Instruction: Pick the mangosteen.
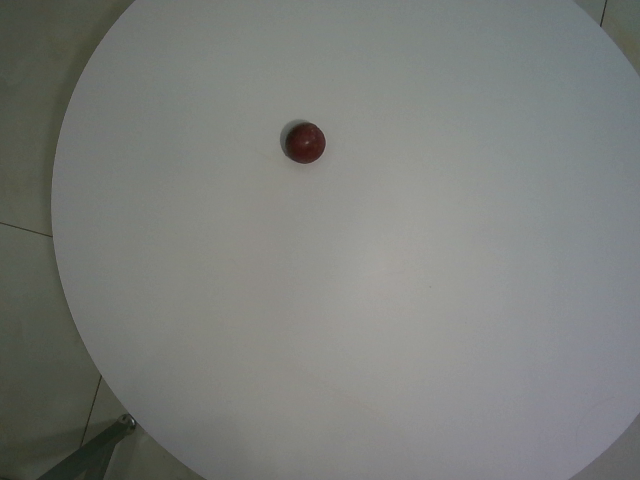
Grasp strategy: vertical